Question: What are the imaging findings?
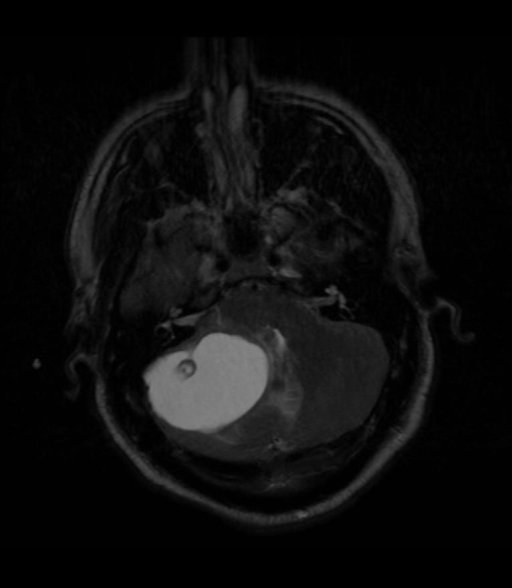
Answer: The imaging shows CT: Large cystic mass in the right cerebellar hemisphere with rounded mural soft tissue nodule.
MR: Cystic right cerebellar hemisphere mass with enhancing mural nodule. Fluid signal mass in the right cerebellar hemisphere with mural nodule..